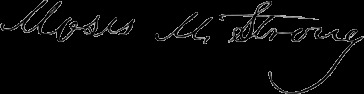
Signature of: moses m strong